Question: What could the diagnosis suggest?
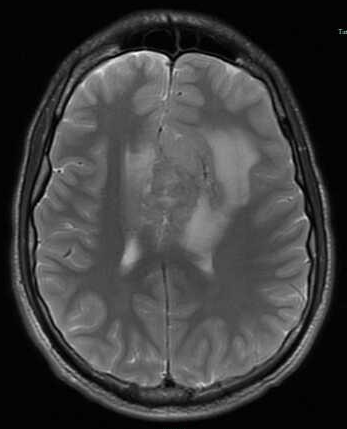
Answer: The possible diagnosis includes meningioma, lymphoma, hemangioparacytoma, metastatic carcinoma, inflammatory lesions such as sarcoidosis and Wegener's granulomatosis, and infections such as tuberculosis.